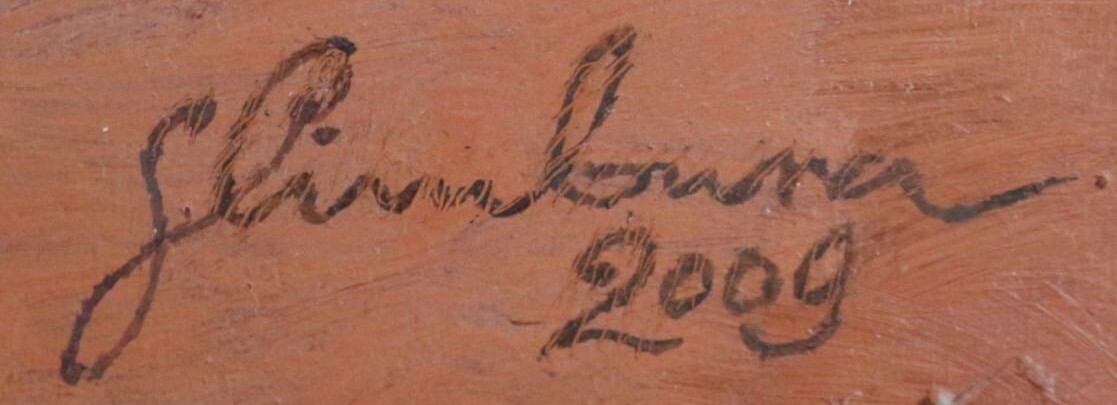
Signature of: emil cimbura